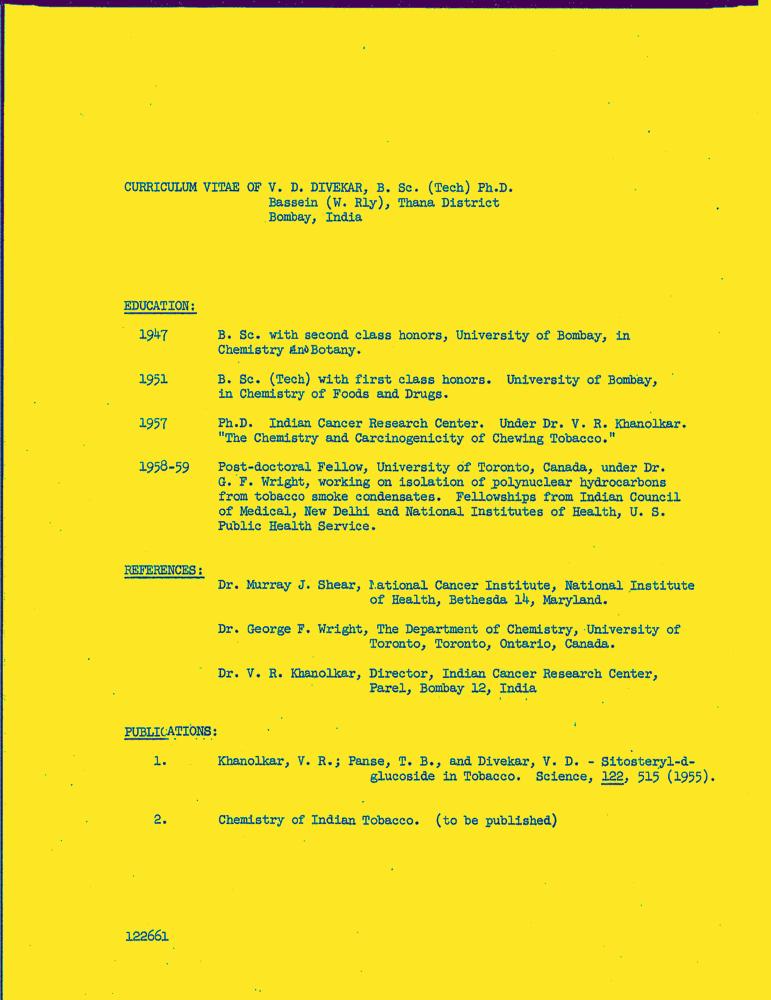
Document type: Resume-Doc